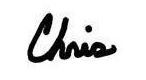
Signature of: chris gildon